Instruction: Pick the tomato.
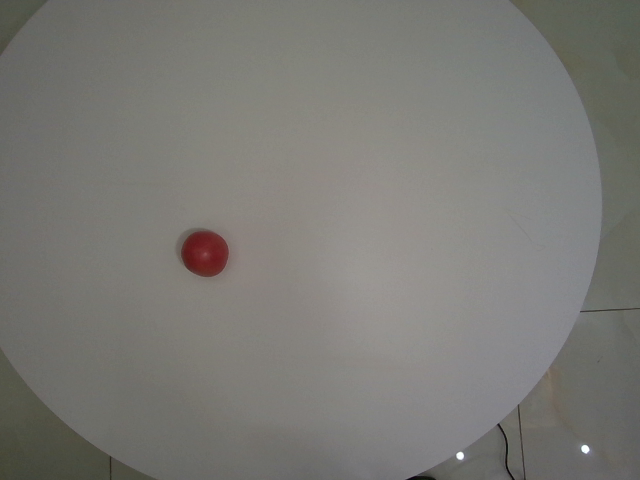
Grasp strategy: vertical